Question: In what way does the history help explain the case?
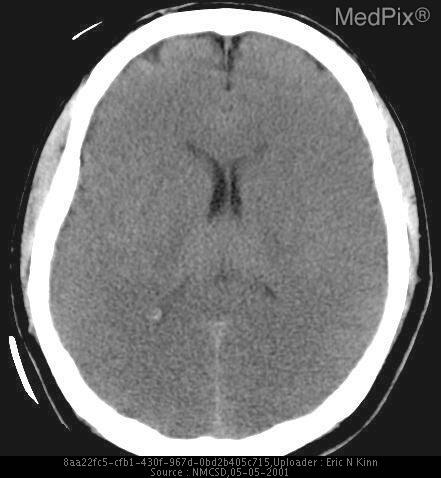
Answer: The patient's history of 35 year old man presented to the emergency department with complaints of epigastric pain. He is diaphoretic, but otherwise appears in good health.  During initial ER presentation patient became pulseless and was resuscitated for one hour, until a stable rhythm was established. is key in understanding the case.